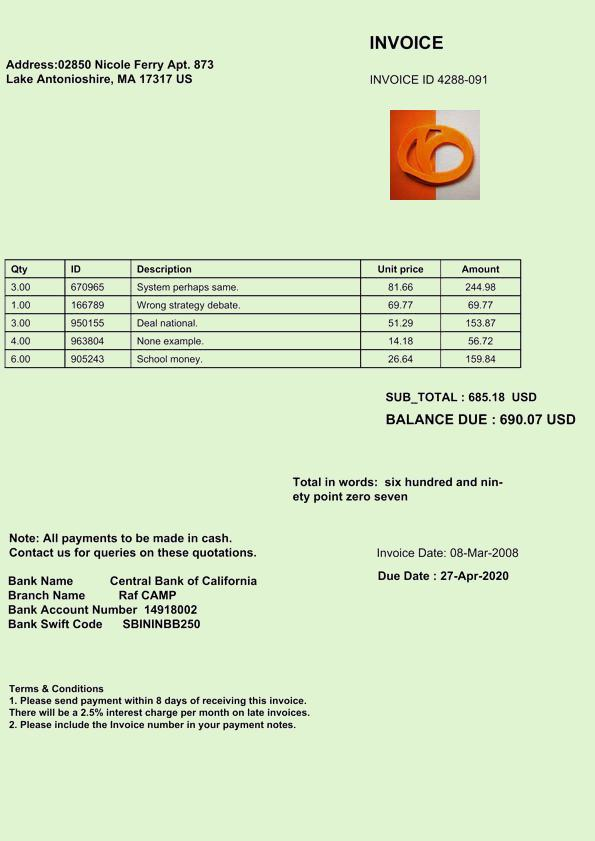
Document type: Invoice